Extract the amount written in words, the amount in digits, the name of the payee, the date on the cheque, and the bank's name from the image.
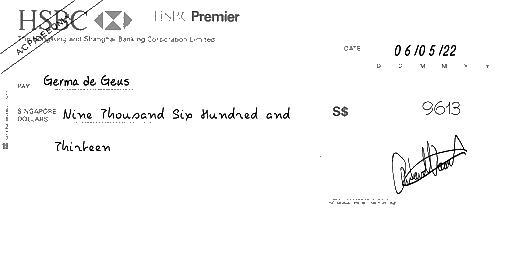
amt_in_words: Nine Thousand Six Hundred and Thirteen
amt_in_figures: 9613
payee_name: Germa de Geus
bank_name: HSBC
cheque_date: 06/05/22